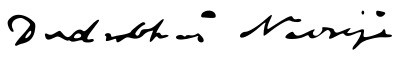
Signature of: dadabhai naoroji